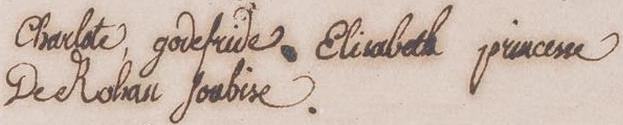
Signature of: charlotte de rohan